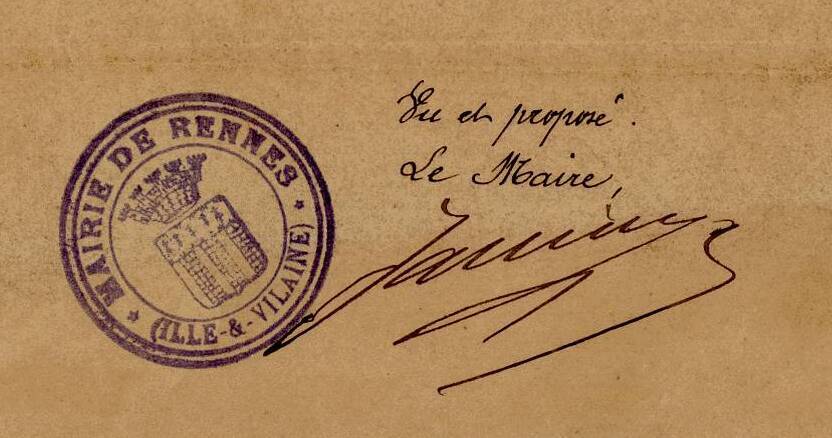
Signature of: jean janvier